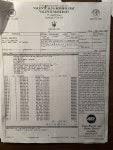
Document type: Invoice